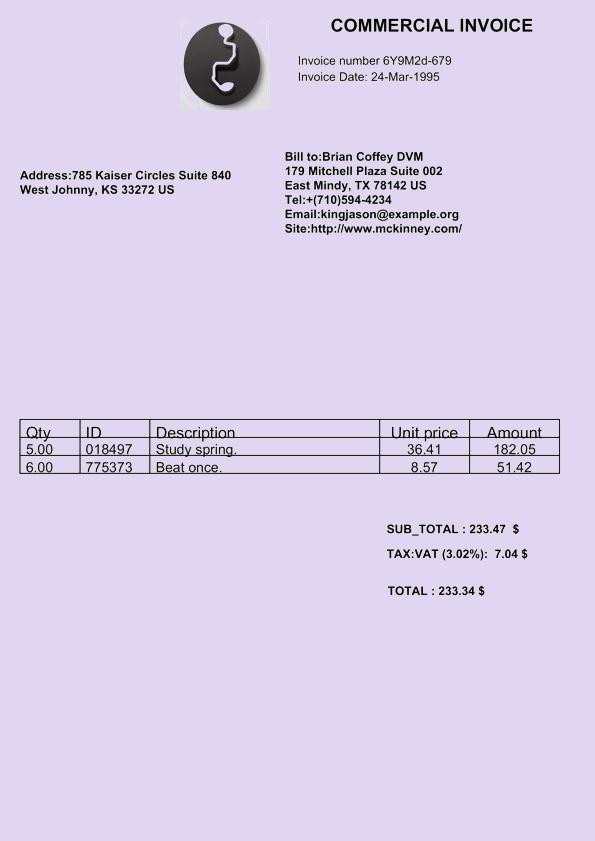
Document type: Invoice